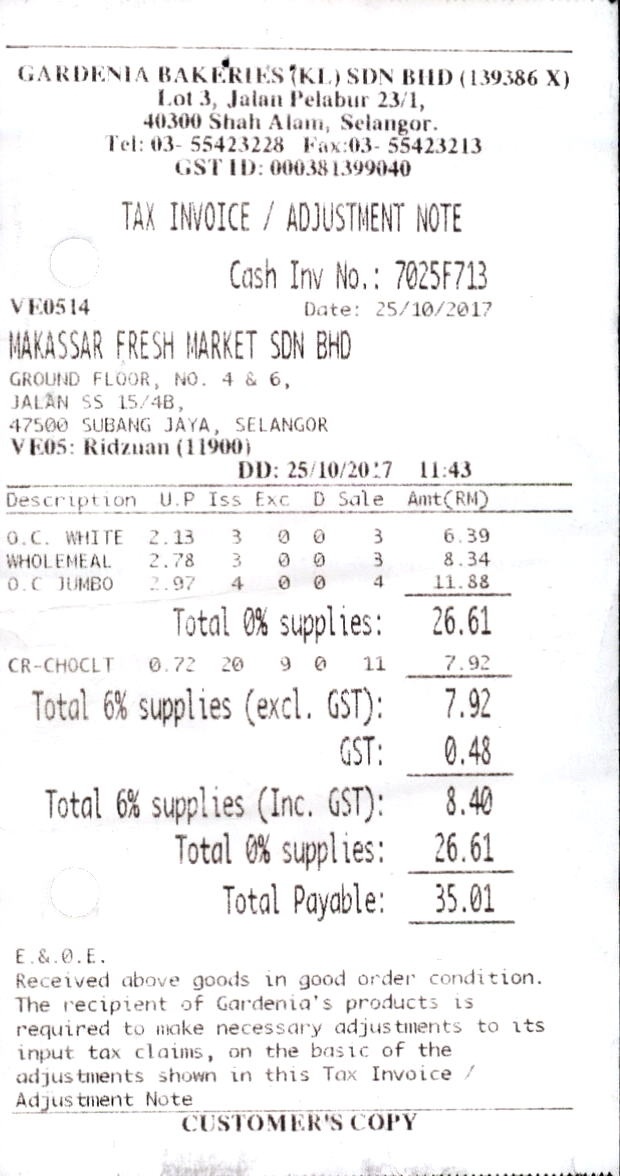
GARDENIA BAKERIES (KL) SDN BHD (139386 X)
LOT 3, JALAN PELABUR 23/1,
40300 SHAH ALAM, SELANGOR.
TEL: 03- 55423228
GST ID: 000381399040
TAX INVOICE / ADJUSTMENT NOTE
CASH INV NO.: 7025F713
VE0514
DATE: 25/10/2017
MAKASSAR FRESH MARKET SDN BHD
GROUND FLOOR, NO. 4 & 6,
JALAN SS 15/4B,
47500 SUBANG JAYA, SELANGOR
VE05: RIDZUAN (11900)
DD: 25/10/2017
DESCRIPTION
U.P
ISS
EXC
D
SALE
AMT(RM)
O.C. WHITE
2.13
3
0
0
3
6.39
WHOLEMEAL
2.78
3
0
0
3
8.34
O.C JUMBO
2.97
4
0
0
4
11.88
TOTAL 0% SUPPLIES:
26.61
CR-CHOCLT
0.72
20
9
0
11
7.92
TOTAL 6% SUPPLIES (EXCL. GST):
7.92
GST:
0.48
TOTAL 6% SUPPLIES (INC. GST):
8.40
TOTAL 0% SUPPLIES:
26.61
TOTAL PAYABLE:
35.01
E.&.0.E.
RECEIVED ABOVE GOODS IN GOOD ORDER CONDITION.
THE RECIPIENT OF GARDENIA'S PRODUCTS IS
REQUIRED TO MAKE NECESSARY ADJUSTMENTS TO ITS
INPUT TAX CLAIMS, ON THE BASIC OF THE
ADJUSTMENTS SHOWN IN THIS TAX INVOICE /
ADJUSTMENT NOTE
CUSTOMER'S COPY
FAX:03- 55423213
11:43